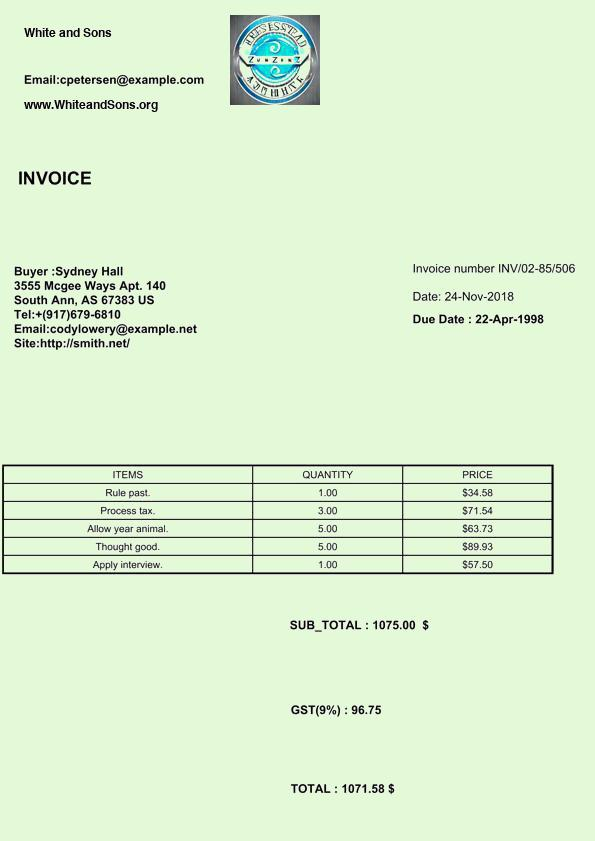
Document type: Invoice